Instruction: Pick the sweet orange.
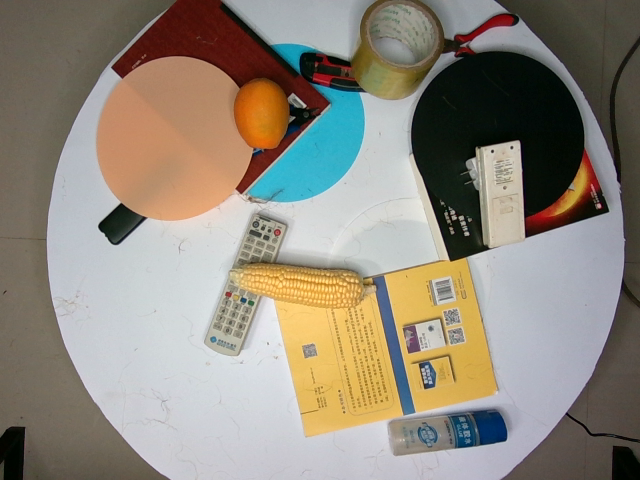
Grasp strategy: vertical